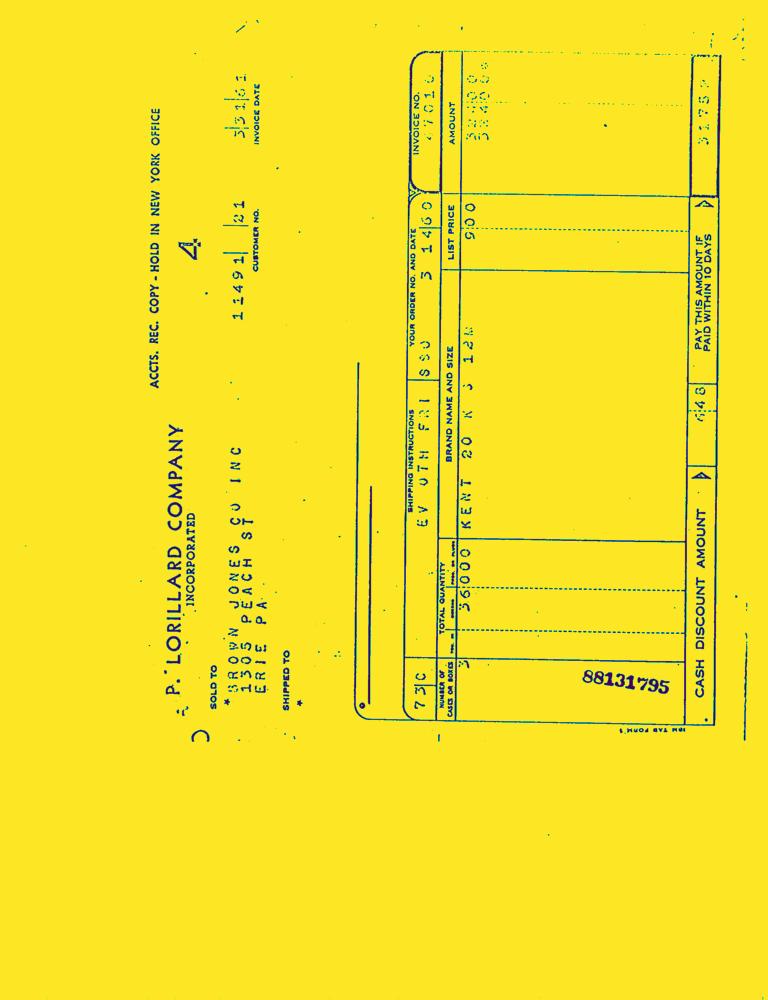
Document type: Invoice-Doc